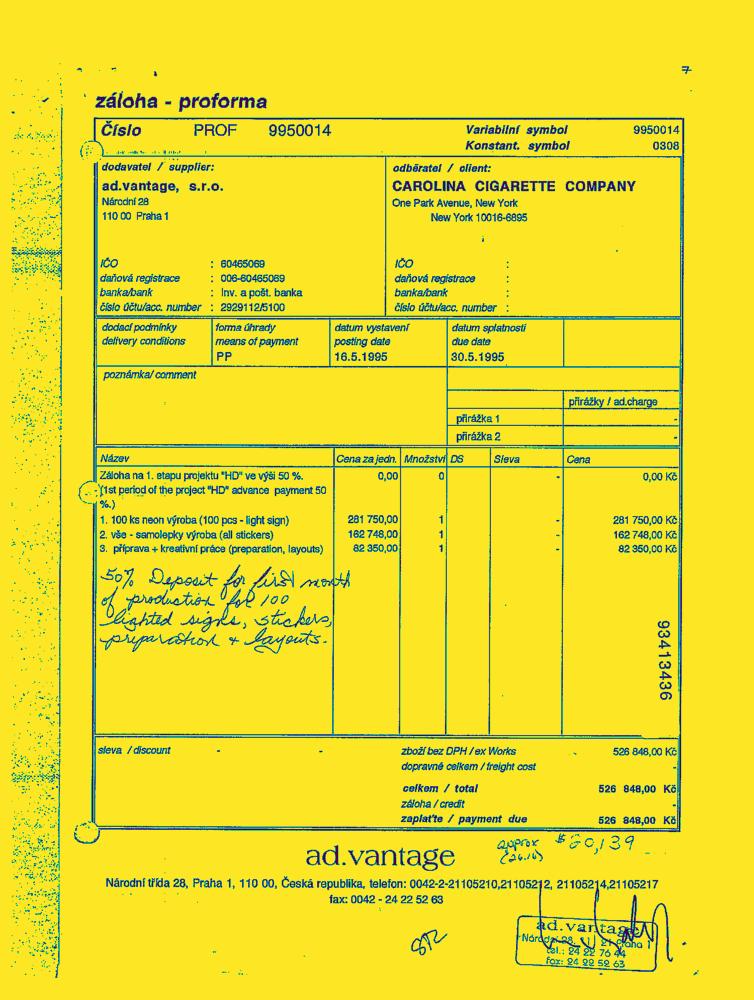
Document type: Invoice-Doc